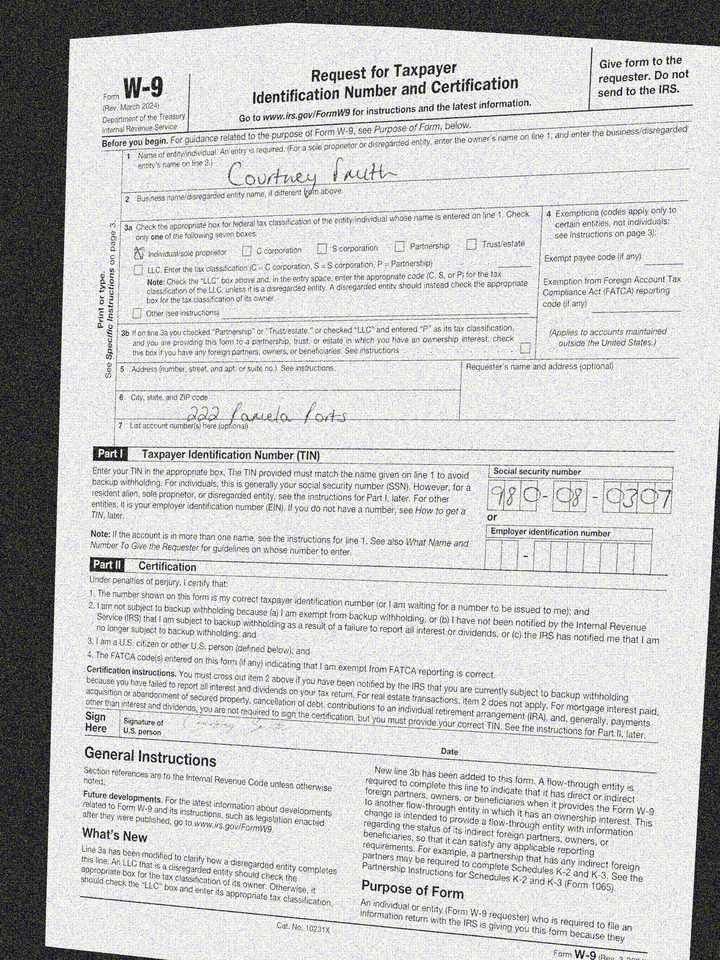
adr1: 222 Pamela Ports
cbx: yes
ssn: 980080307
enm: Courtney Smith